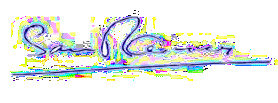
Signature of: sam rainsy